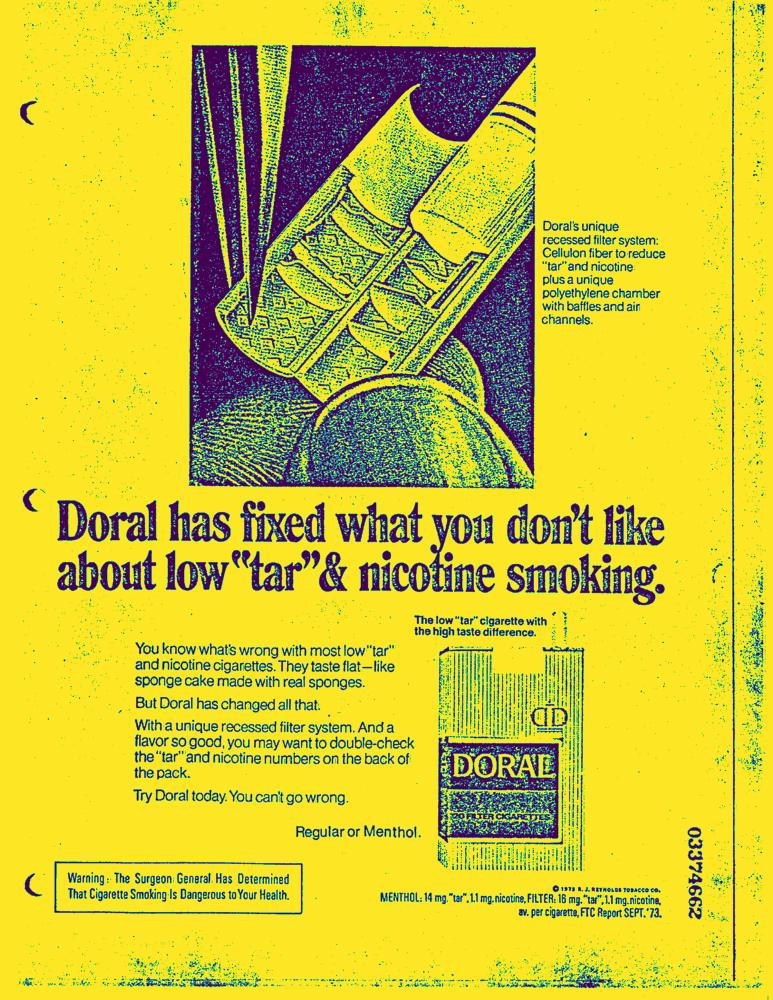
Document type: AD